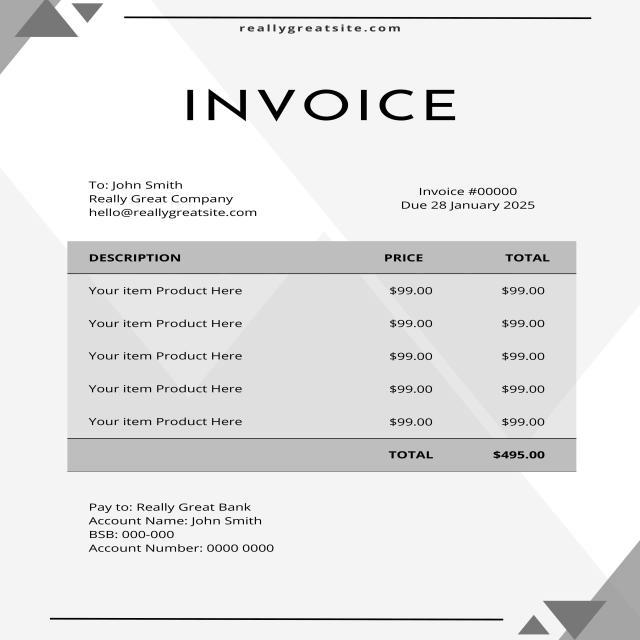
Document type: Invoice